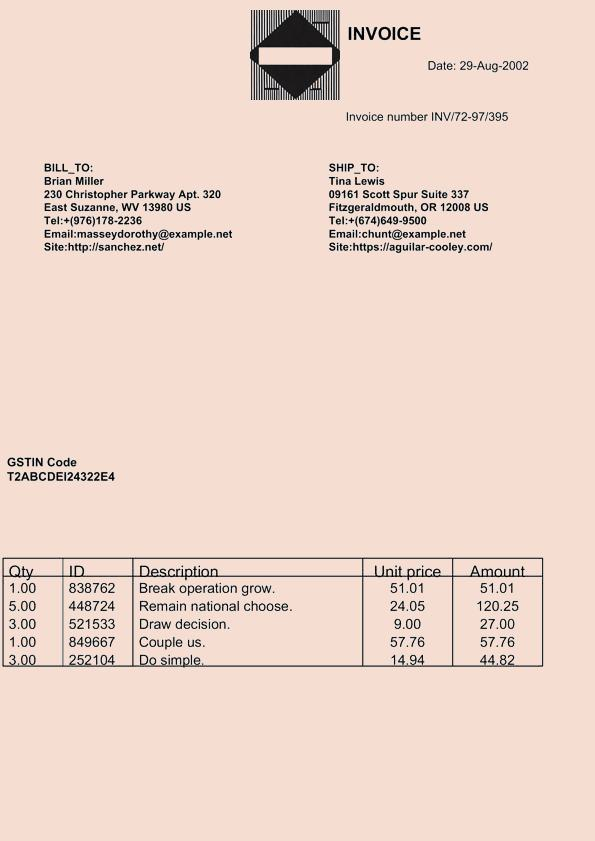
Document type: Invoice